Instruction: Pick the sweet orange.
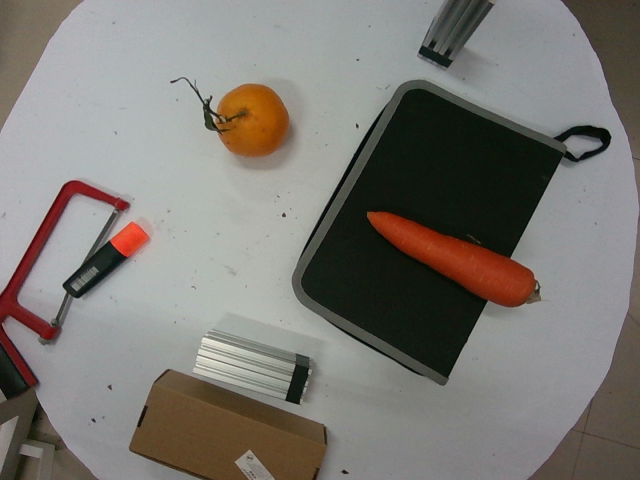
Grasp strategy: vertical